Question: What was observed in the imaging?
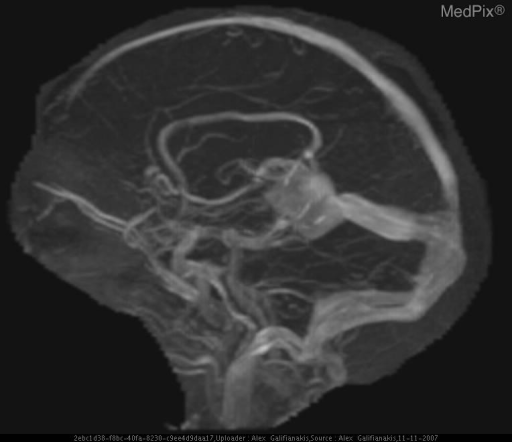
Answer: The imaging shows Chest radiograph demonstrates branching opacity in a bronchovascular distribution in the right middle lobe.
Review of prior imaging demonstrates presence of a Vein of Galen Malformation (VOM) with recent embolization treatment with Onyx. Multiple serpentine flow voids seen on MRI. Angiogram confirms shunting from multiple feeders into a dilated Vein of Galen, draining into an enlarged straight sinus. Venous anatomy further defined on MR Venography.